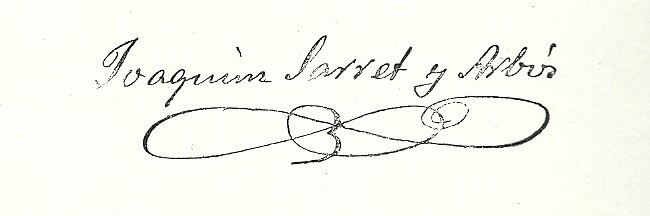
Signature of: joaquim sarret i arbós